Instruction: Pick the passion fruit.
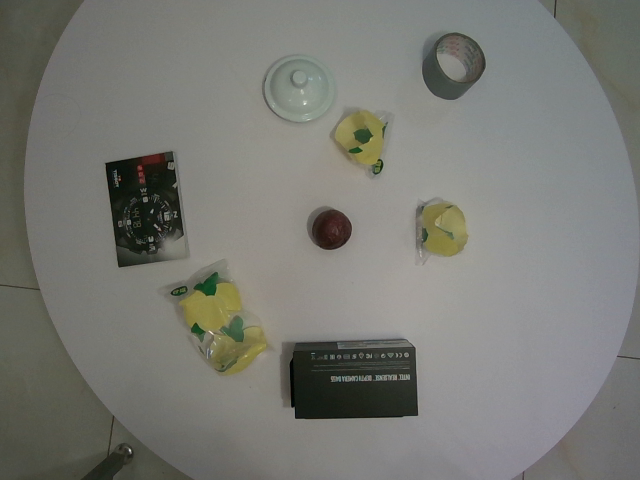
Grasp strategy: vertical